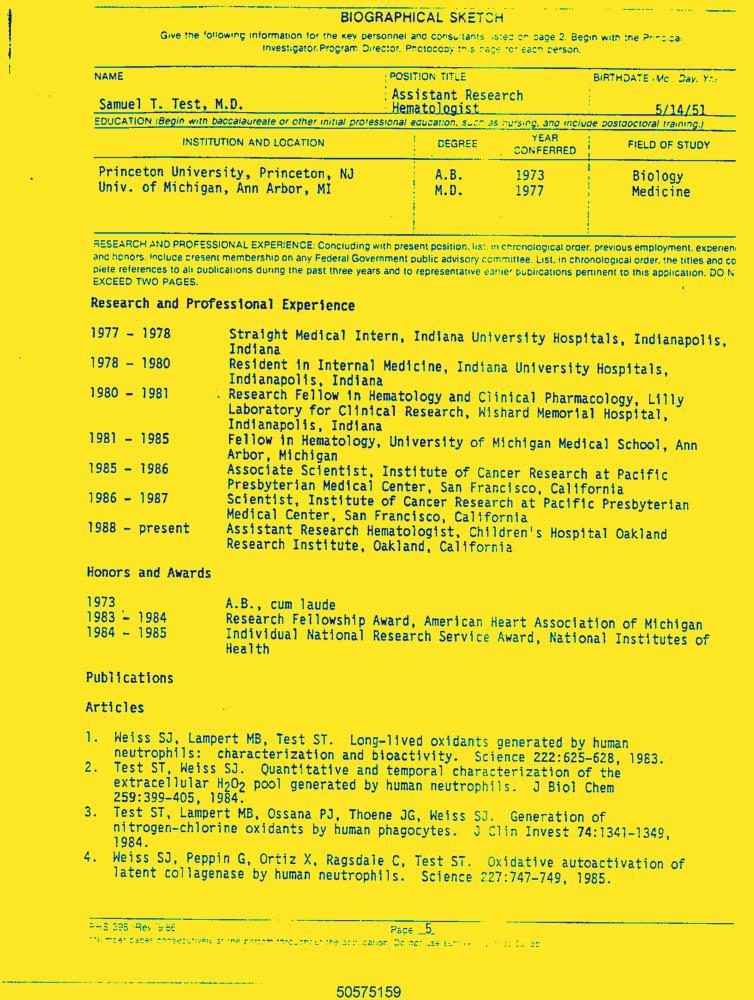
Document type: Resume-Doc